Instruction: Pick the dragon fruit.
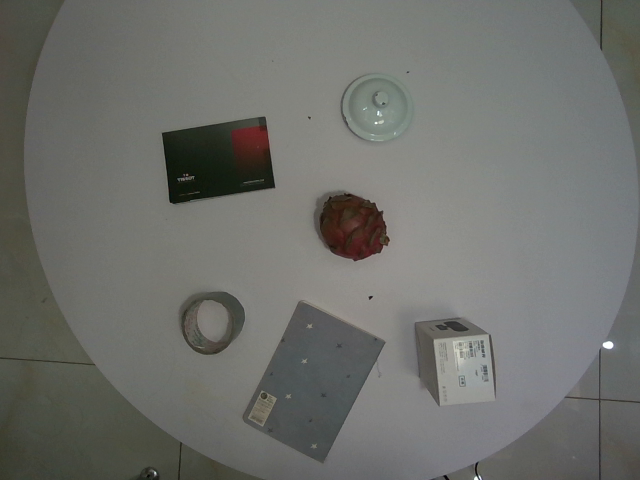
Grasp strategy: vertical